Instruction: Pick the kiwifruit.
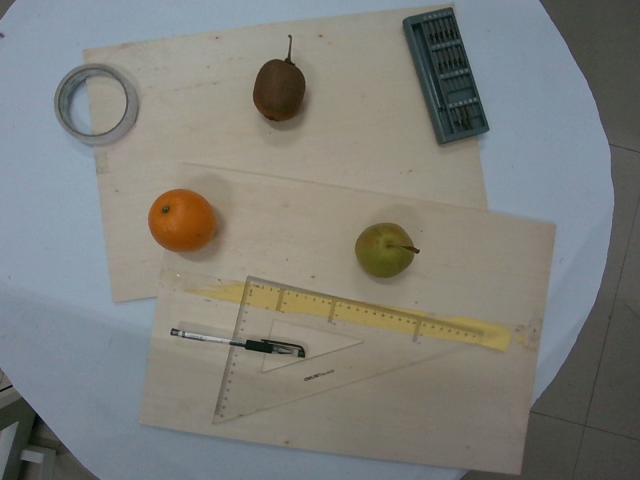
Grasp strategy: vertical